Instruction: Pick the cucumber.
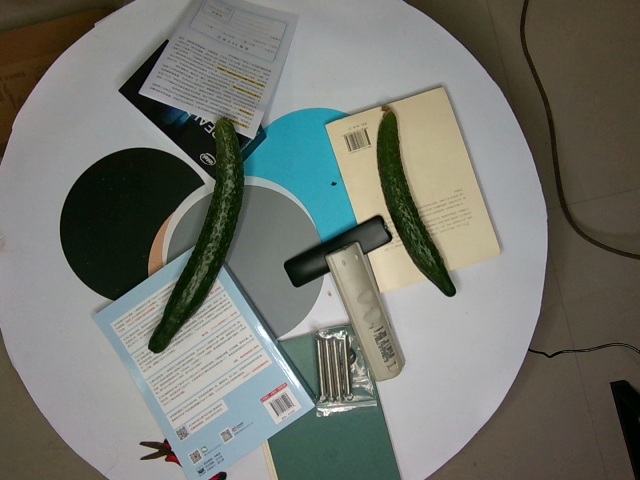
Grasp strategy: vertical